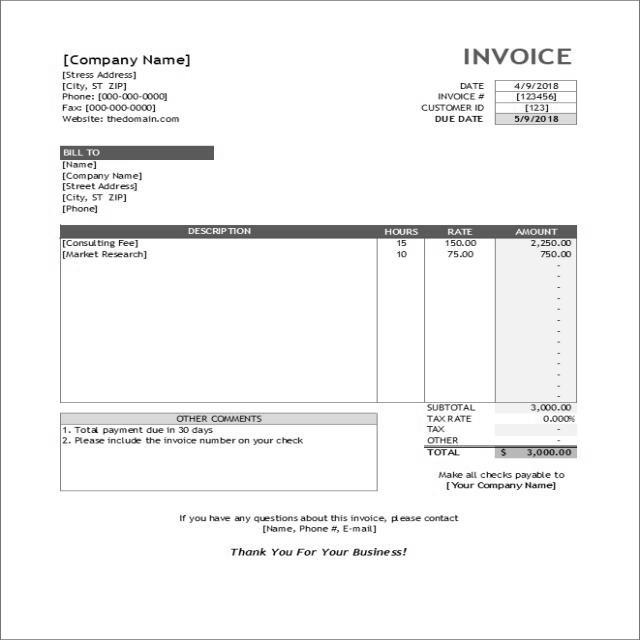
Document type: Invoice